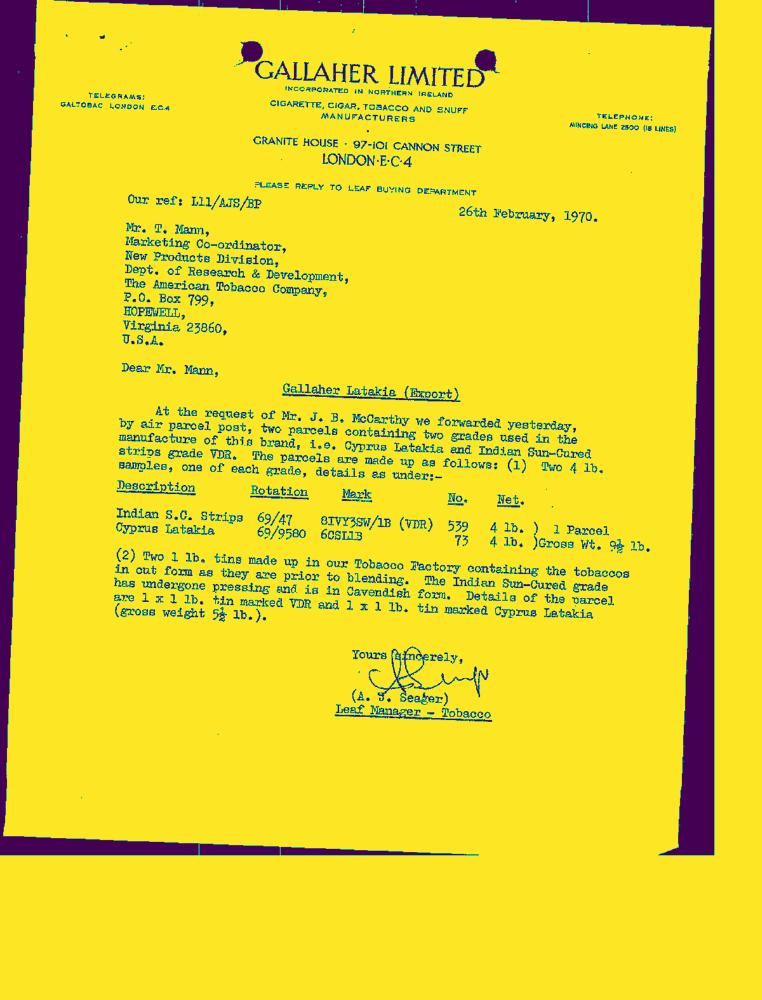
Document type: Letter-Doc